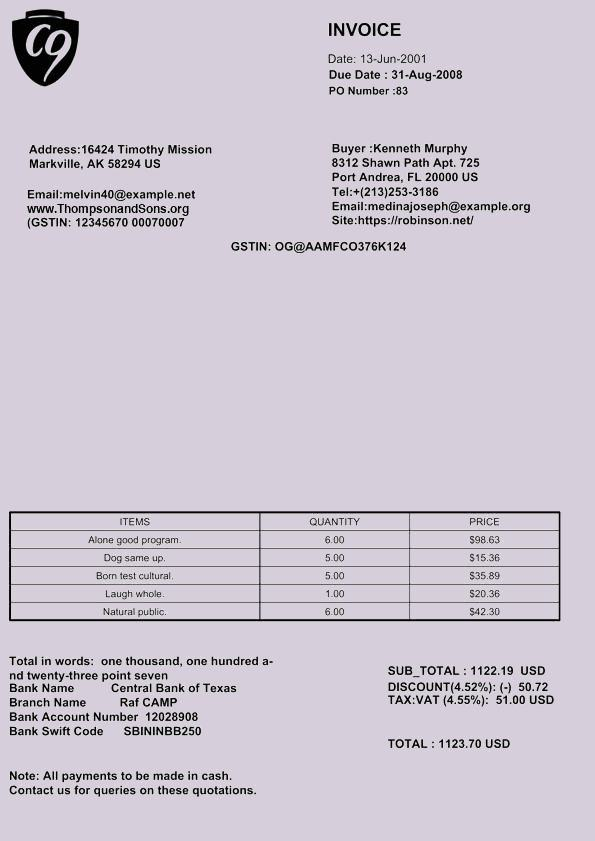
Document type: Invoice